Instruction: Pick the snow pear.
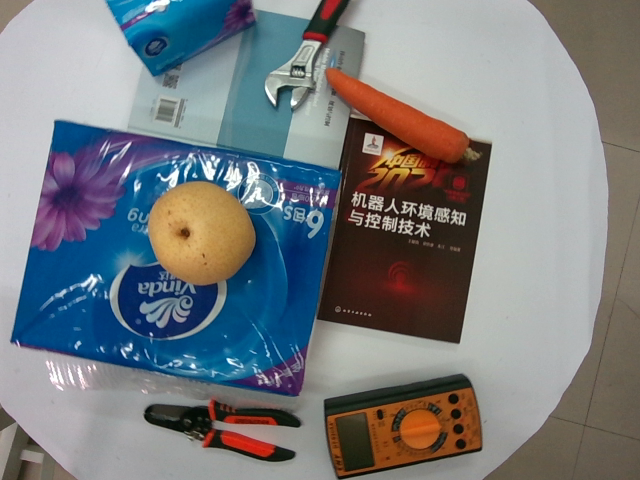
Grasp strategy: vertical